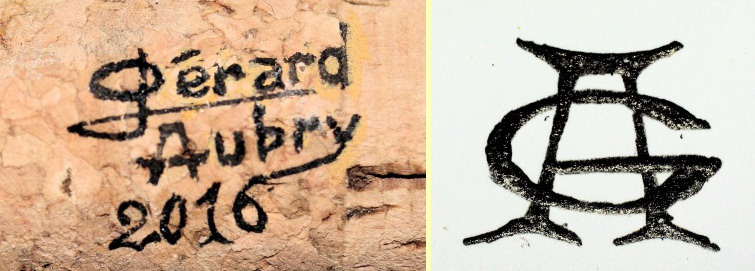
Signature of: gérard aubry